Question: Explain the disease:
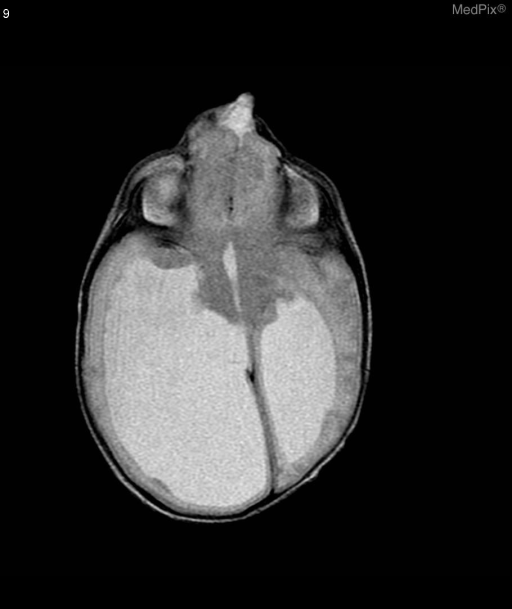
Answer: The disease is discussed as: The term cephalocele refers to a defect in the skull and dura with extracranial extension of intracranial structures.  The term encephalocele refers to herniation of both brain tissue and meninges through the skull defect, whereas the term meningocele refers to herniation of the meninges only.  Both the skull defect and herniation are more common in the midline.

Most encephaloceles are easily recognized by the clinician.  On initial examination, the patient has a large midline extracranial mass that is soft to palpation.  In patients with obvious masses such as these, the imaging study is obtained to look for associated brain anomalies that may alter the child's prognosis.  An example of such an associated anomaly is shown in Films .3 - .6.  This patient with a large frontal encephalocele also has agenesis of the corpus callosum and multiple gray matter heterotopias in the subependymal region.  The absence of the corpus callosum can be detected on both the sagittal images by the absence of the corpus on the midline image and on the axial images by the characteristic shape of the frontal horns and the parallel lateral ventricles.

Another reason to obtain imaging studies in patients with encephaloceles is to look for the location of the major vascular structures of the brain.  Particularly, because most encephaloceles are in the midline, the torcula and the superior sagittal sinus are crucial structures that must be located.  In Films .7 - .9, a parietal encephalocele is shown.  This case has two very important findings.  The first is the deformity of the brain in the region of the encephalocele.  Notice how the midbrain and cerebellum are stretched toward the calvarial defect.  This stretching results from the pulsations of the brain causing it to be pushed out of the calvarial defect.  The immature brain (before myelination) is very soft and easily deformed.  Therefore it can be molded into just about any shape.  It is common to see this sort of stretching of brain toward the skull defect in patients with encephaloceles.  The other important feature of this case is the position of the superior sagittal sinus.  On sequential coronal films, going from front to back, the sagittal sinus can be visualized in its entirety in relation to the encephalocele.  Arrows point to the sinus as it courses within the most inferior and lateral aspect of the sac on the right.  Notice that the sinus would be outside of the calvarium if the calvarium were present.  More posteriorly, the torcula is high and the straight sinuses are seen to course steeply inferiorly within the walls of the tentorium cerebellum (arrows).  The steep leaves of the tentorium probably result from the same process that causes herniation of the midbrain and cerebellum into the calvarial defect.

Special mention should be made of sphenoidal and fronto-nasal encephaloceles because they are often clinically occult at birth.  A high index of suspicion is necessary to make the diagnosis of encephalocele in adolescents and young adults who present with nasal or nasopharyngeal masses.